Question: What is the suspected problem?
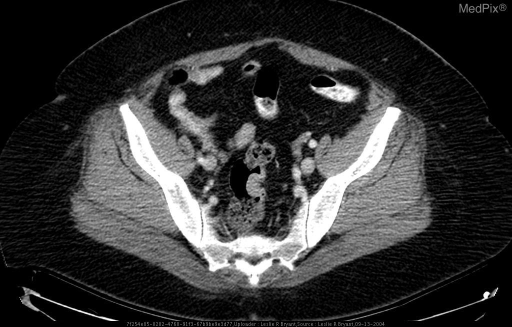
Answer: The findings suggest Eccentric nodular mass in the left side of the rectum, no local invasion, stranding, or lymphadenopathy. No metastases to liver.. Eccentric nodular mass in the left side of the rectum, no local invasion, stranding, or lymphadenopathy.. The patient might have a history of 58yo F asymptomatic seen for routine health maintenance..